Question: What is the potential diagnosis?
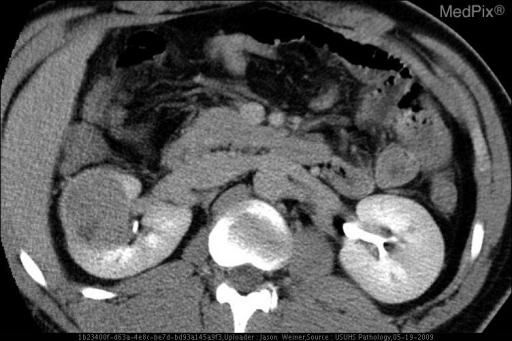
Answer: The possible diagnosis includes •  Renal Cell Adenoma
•  Renal Cell Carcinoma
•  Angiomyolipoma.